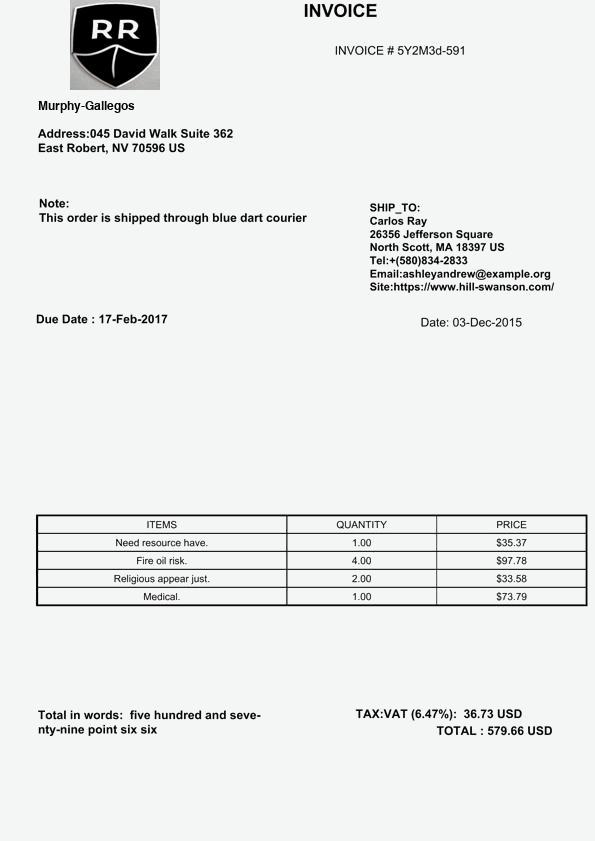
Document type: Invoice